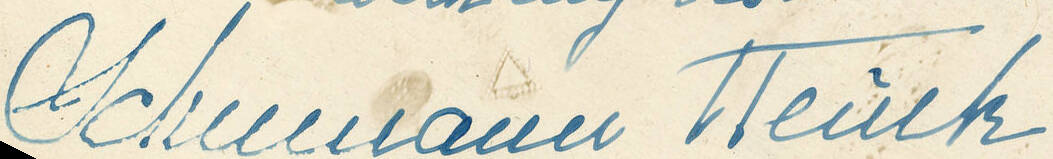
Signature of: ernestine schumann heink